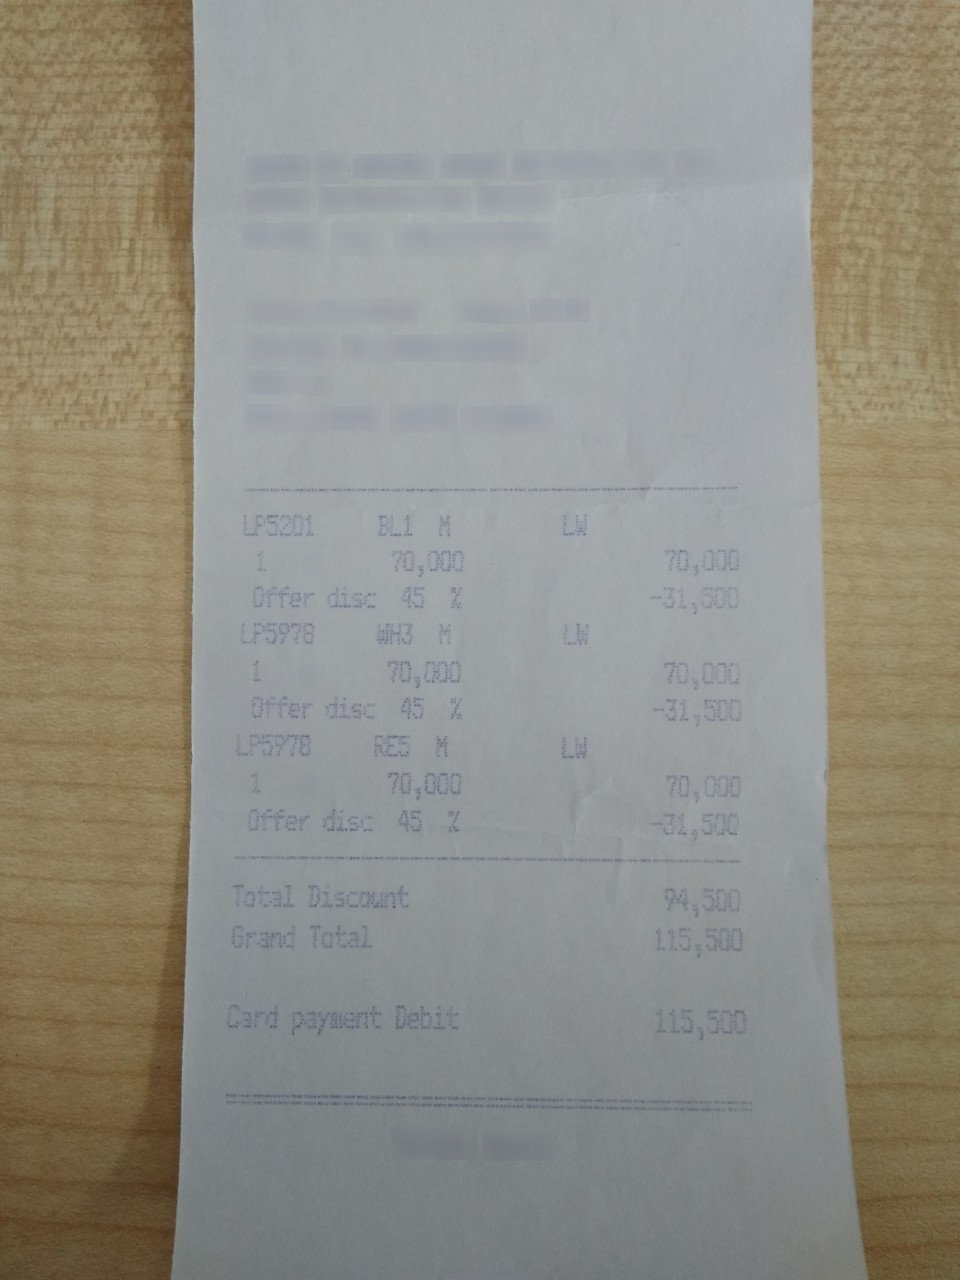
Number of items: 3
Total: 115,500
OCR text regions:
text: LP5201
text: BL1
text: M
text: LW
text: 1
text: 70,000
text: 70,000
text: Offer
text: disc
text: 45
text: %
text: -31,500
text: LP5978
text: WH3
text: M
text: LW
text: 1
text: 70,000
text: 70,000
text: Offer
text: disc
text: 45
text: %
text: -31,500
text: LP5978
text: RE5
text: M
text: LW
text: 1
text: 70,000
text: 70,000
text: Offer
text: disc
text: 45
text: %
text: -31,500
text: Total
text: Discount
text: 94,500
text: Grand
text: Total
text: 115,500
text: Card
text: payment
text: Debit
text: 115,500